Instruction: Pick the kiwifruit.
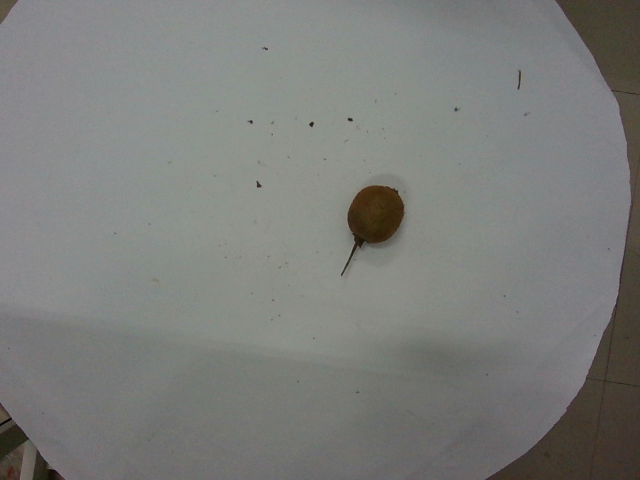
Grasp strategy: vertical